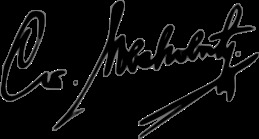
Signature of: stojan novaković